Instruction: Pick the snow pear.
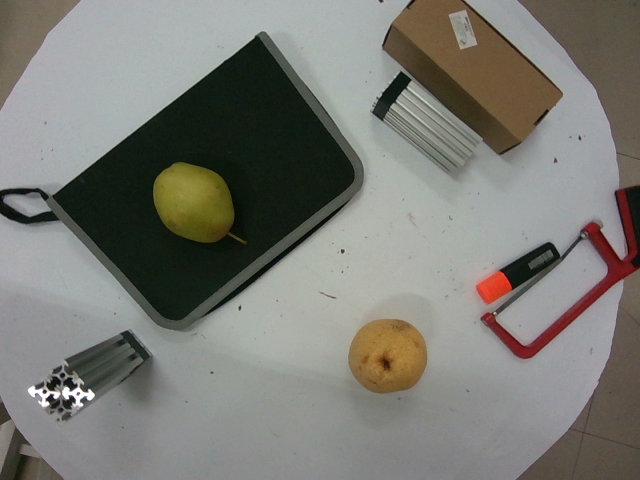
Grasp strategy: vertical